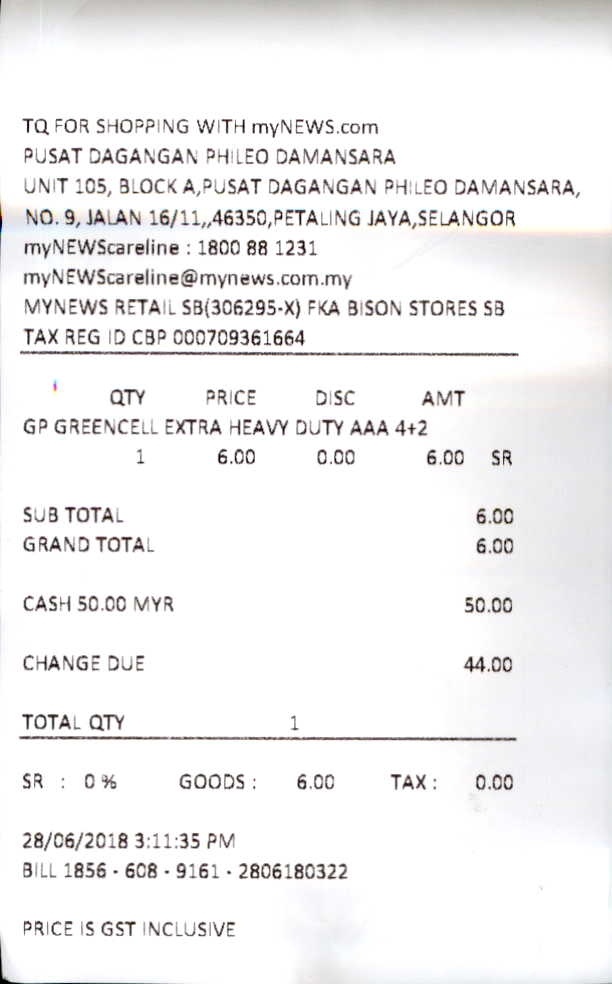
TQ FOR SHOPPING WITH MYNEWS.COM
PUSAT DAGANGAN PHILEO DAMANSARA
UNIT 105, BLOCK A,PUSAT DAGANGAN PHILEO DAMANSARA,
NO.9, JALAN 16/11,,46350,PETALING JAYA,SELANGOR
MYNEWSCARELINE : 1800 88 1231
MYNEWSCARELINE@MYNEWS.COM.MY
MYNEWS RETAIL SB(306295-X) FKA BISON STORES SB
TAX REG ID CBP 000709361664
QTY
PRICE
DISC
AMT
GP GREENCELL EXTRA HEAVY DUTY AAA 4+2
1
6.00
0.00
6.00
SR
SUB TOTAL
6.00
GRAND TOTAL
6.00
CASH 50.00 MYR
50.00
CHANGE DUE
44.00
TOTAL QTY
1
SR
GOODS :
6.00
TAX :
0.00
28/06/2018 3:11:35 PM
BILL 1856 - 608 - 9161 - 2806180322
PRICE IS GST INCLUSIVE
:
0 %